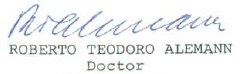
Signature of: roberto alemann